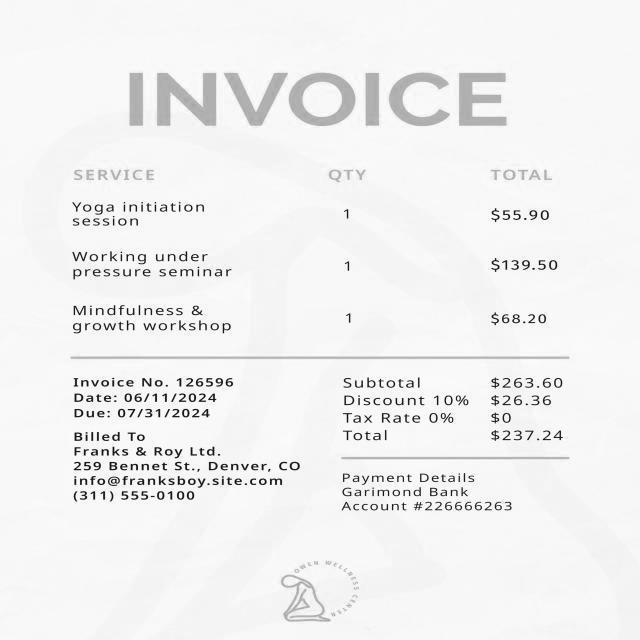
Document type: Invoice